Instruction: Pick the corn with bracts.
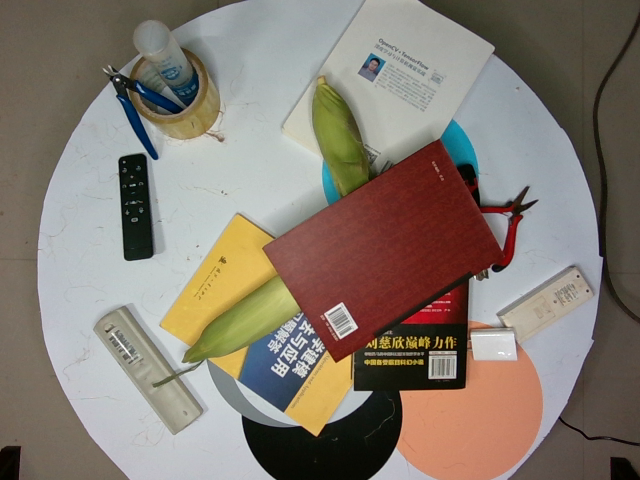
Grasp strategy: vertical